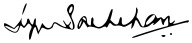
Signature of: jaya bachchan